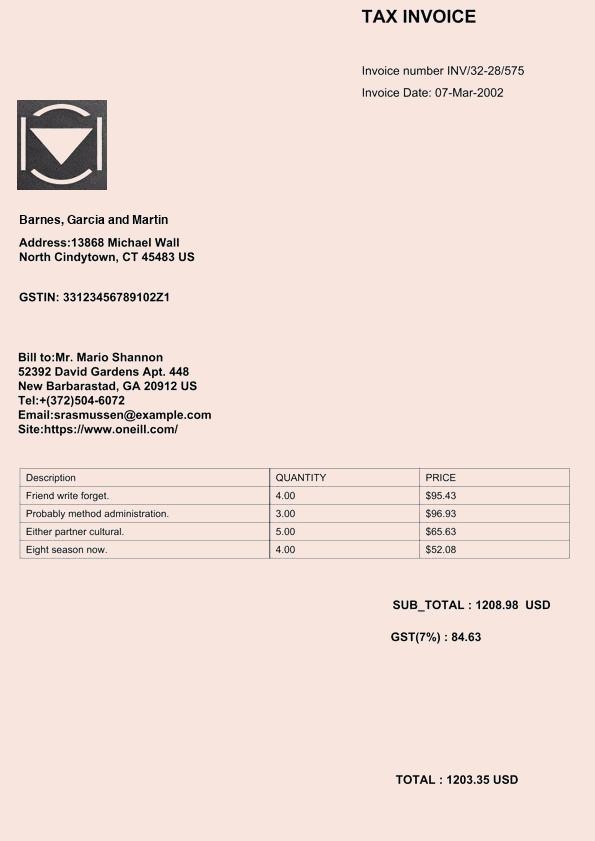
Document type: Invoice